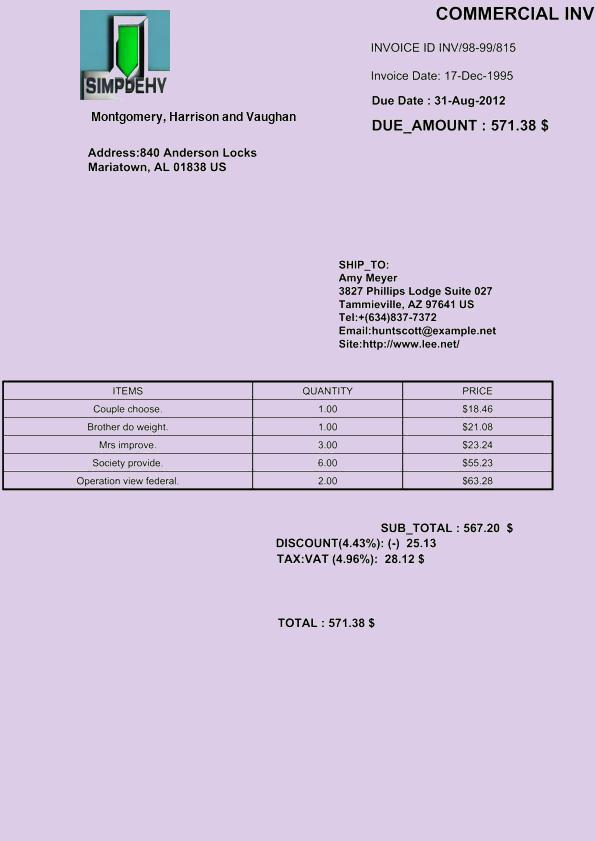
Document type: Invoice